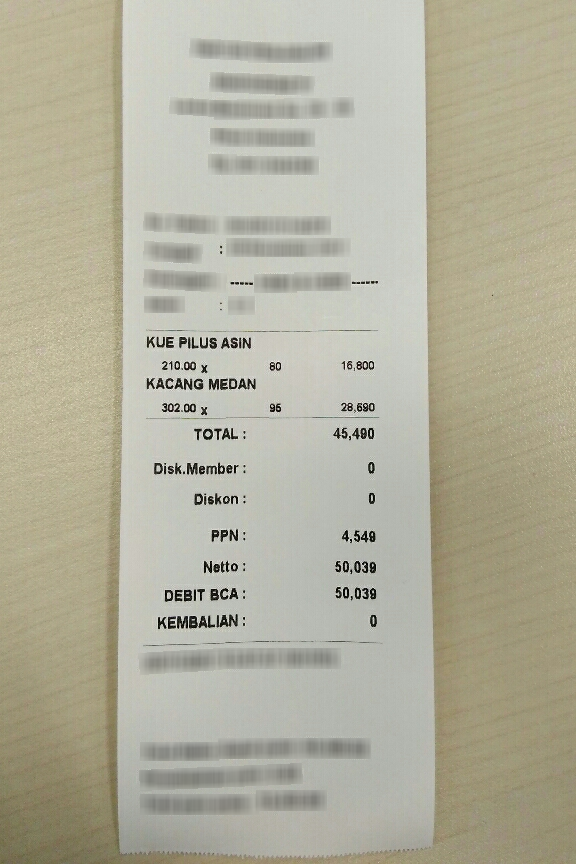
Extraction:
receipt: line_items: name: KUE PILUS ASIN
price: 16,800
qty: 80
name: KACANG MEDAN
price: 28,690
qty: 95
subtotal: 45,490
tax: 4,549
total: 50,039